Question: What do the imaging results show?
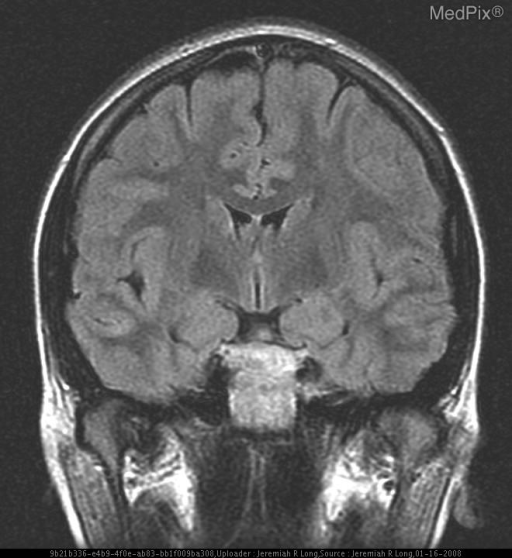
Answer: The imaging shows Multiple representative MR images are demonstrated. A sagital T1 pre-contrast shows a predominantly low signal intensity midline extra-axial clival mass with some mass effect on the pons. An axial diffusion weighted image demonstrates no restricted diffusion. Coronal FLAIR and axial T2 images demonstrate that the mass is predominantly high in signal intensity.  Post gadolinium sagital and axial (fat sat) T1 images deomstrate enhancement within the mass. Multiple representative MR images are demonstrated. A sagittal T1 pre-contrast shows a predominantly low signal intensity midline extra-axial clival mass with some mass effect on the pons. An axial diffusion weighted image demonstrates no restricted diffusion. Coronal FLAIR and axial T2 images demonstrate that the mass is predominantly high in signal intensity.  Post gadolinium sagittal and axial (fat sat) T1 images demonstrate enhancement within the mass..